Question: Which state is mentioned in the document?
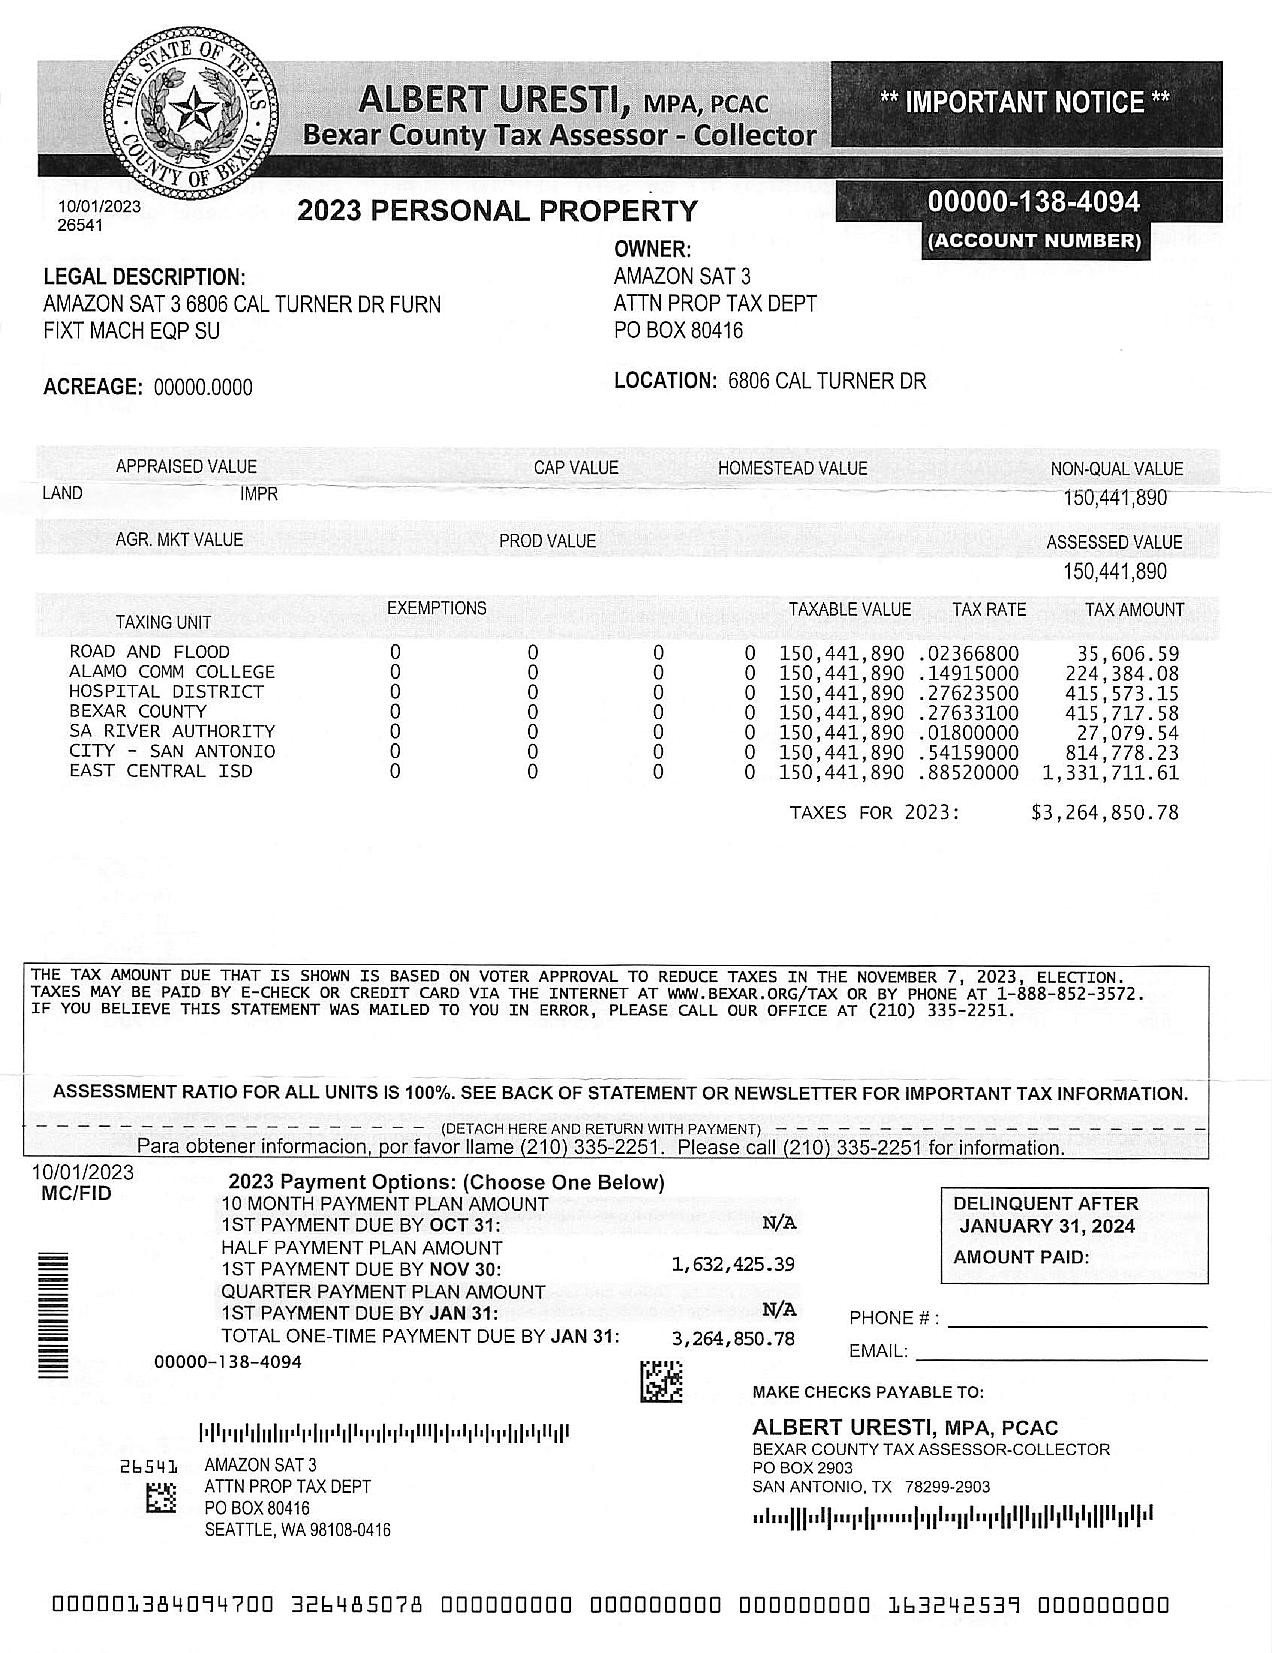
Answer: "Texas"